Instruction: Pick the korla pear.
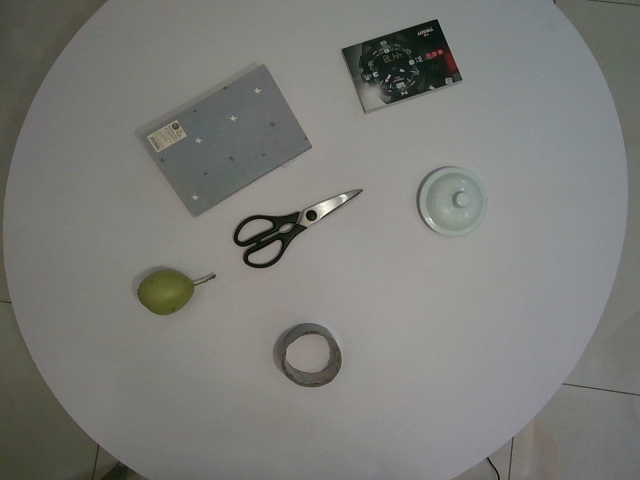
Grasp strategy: vertical